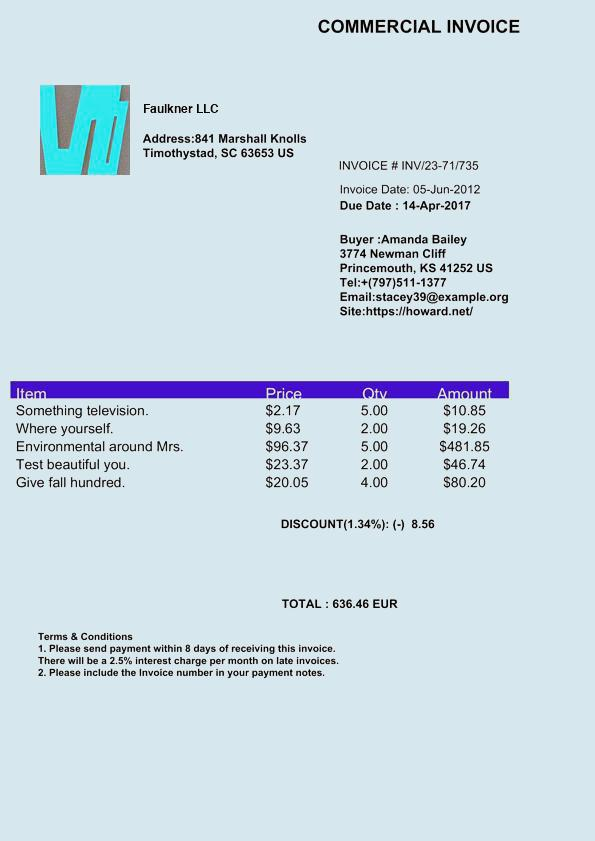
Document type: Invoice